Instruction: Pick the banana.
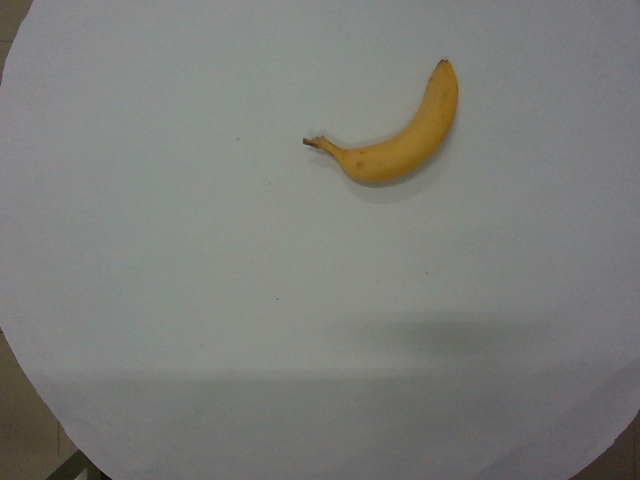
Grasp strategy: vertical